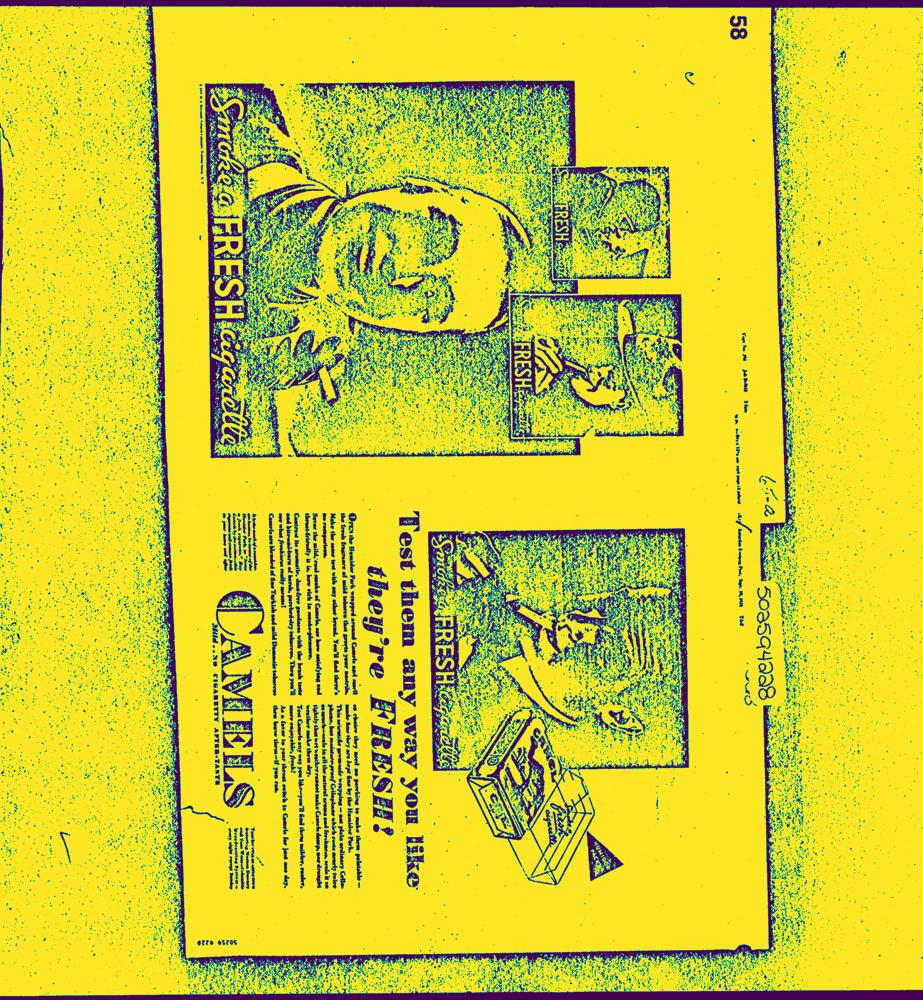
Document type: AD